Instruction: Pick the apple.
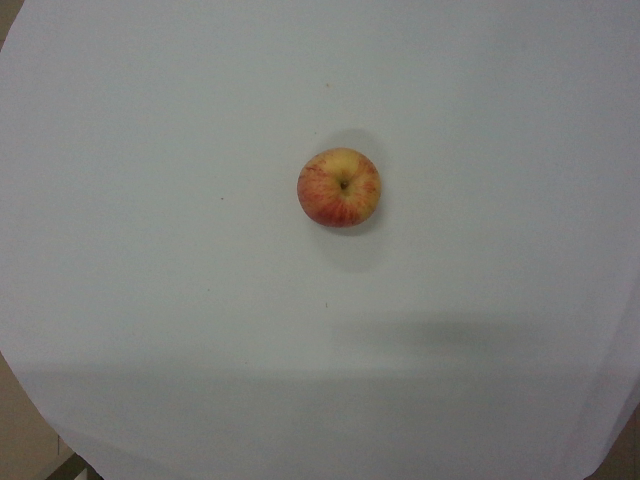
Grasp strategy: vertical